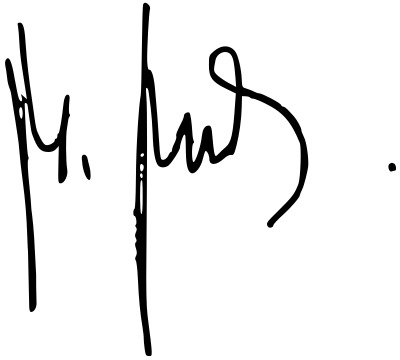
Signature of: marlena maląg